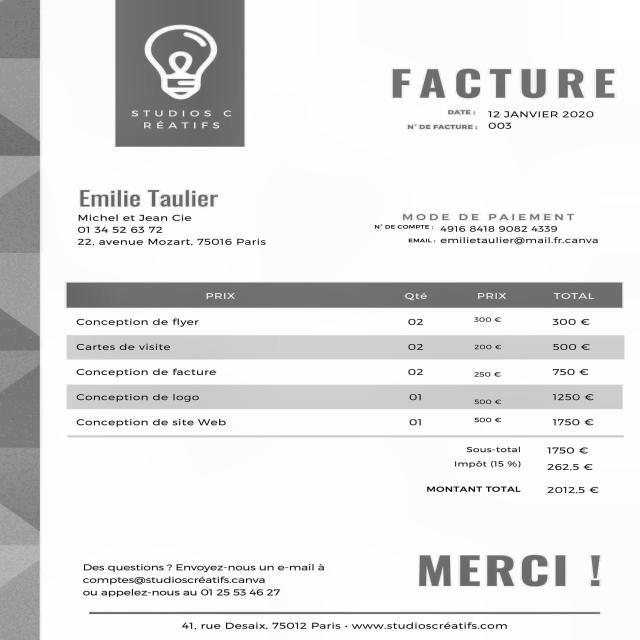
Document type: Invoice